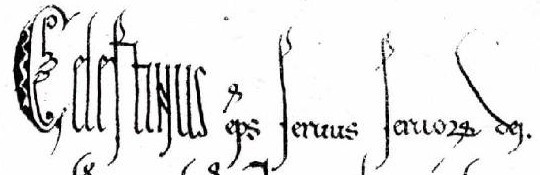
Signature of: celestine iii